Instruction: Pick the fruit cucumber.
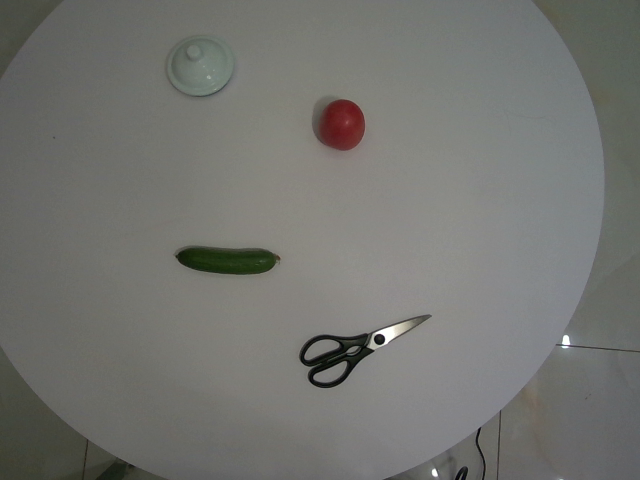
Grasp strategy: vertical